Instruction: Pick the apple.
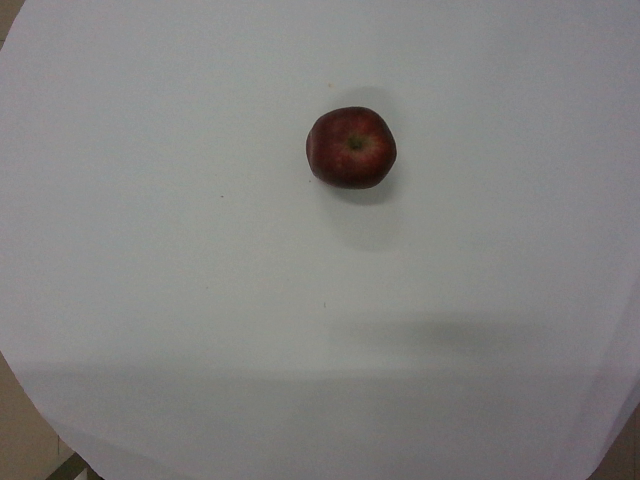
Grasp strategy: vertical